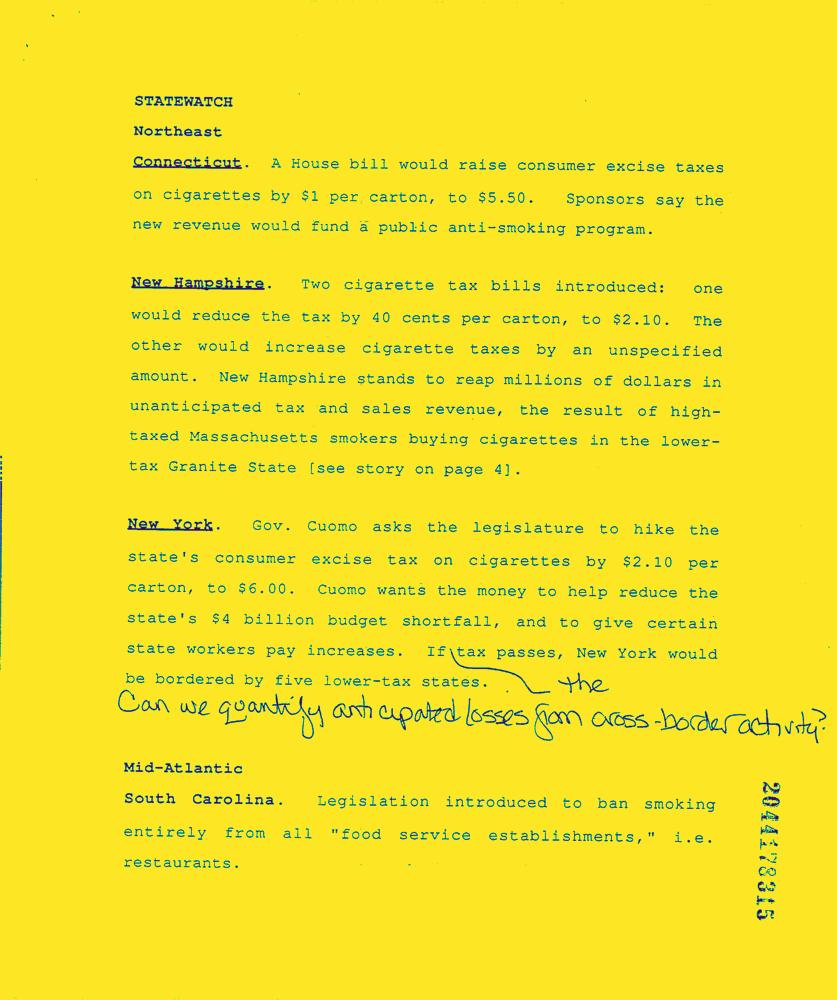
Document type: News-Article